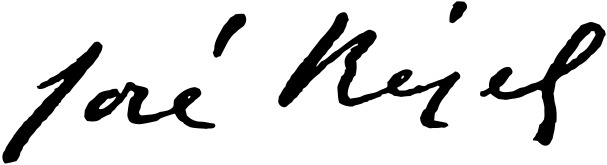
Signature of: josé rizal